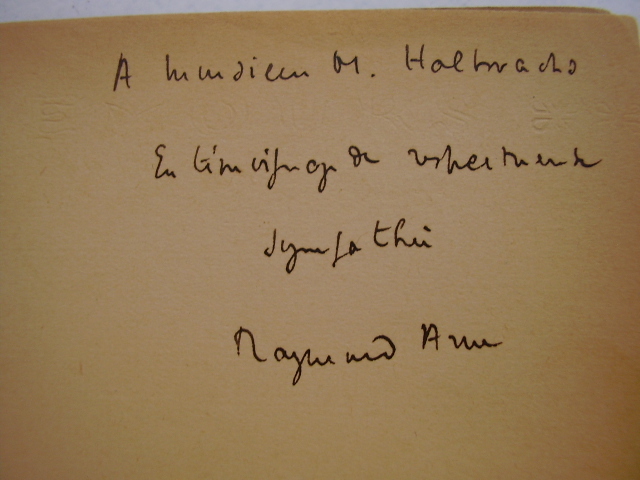
Signature of: raymond aron